Question: Can you provide the account number mentioned in the document?
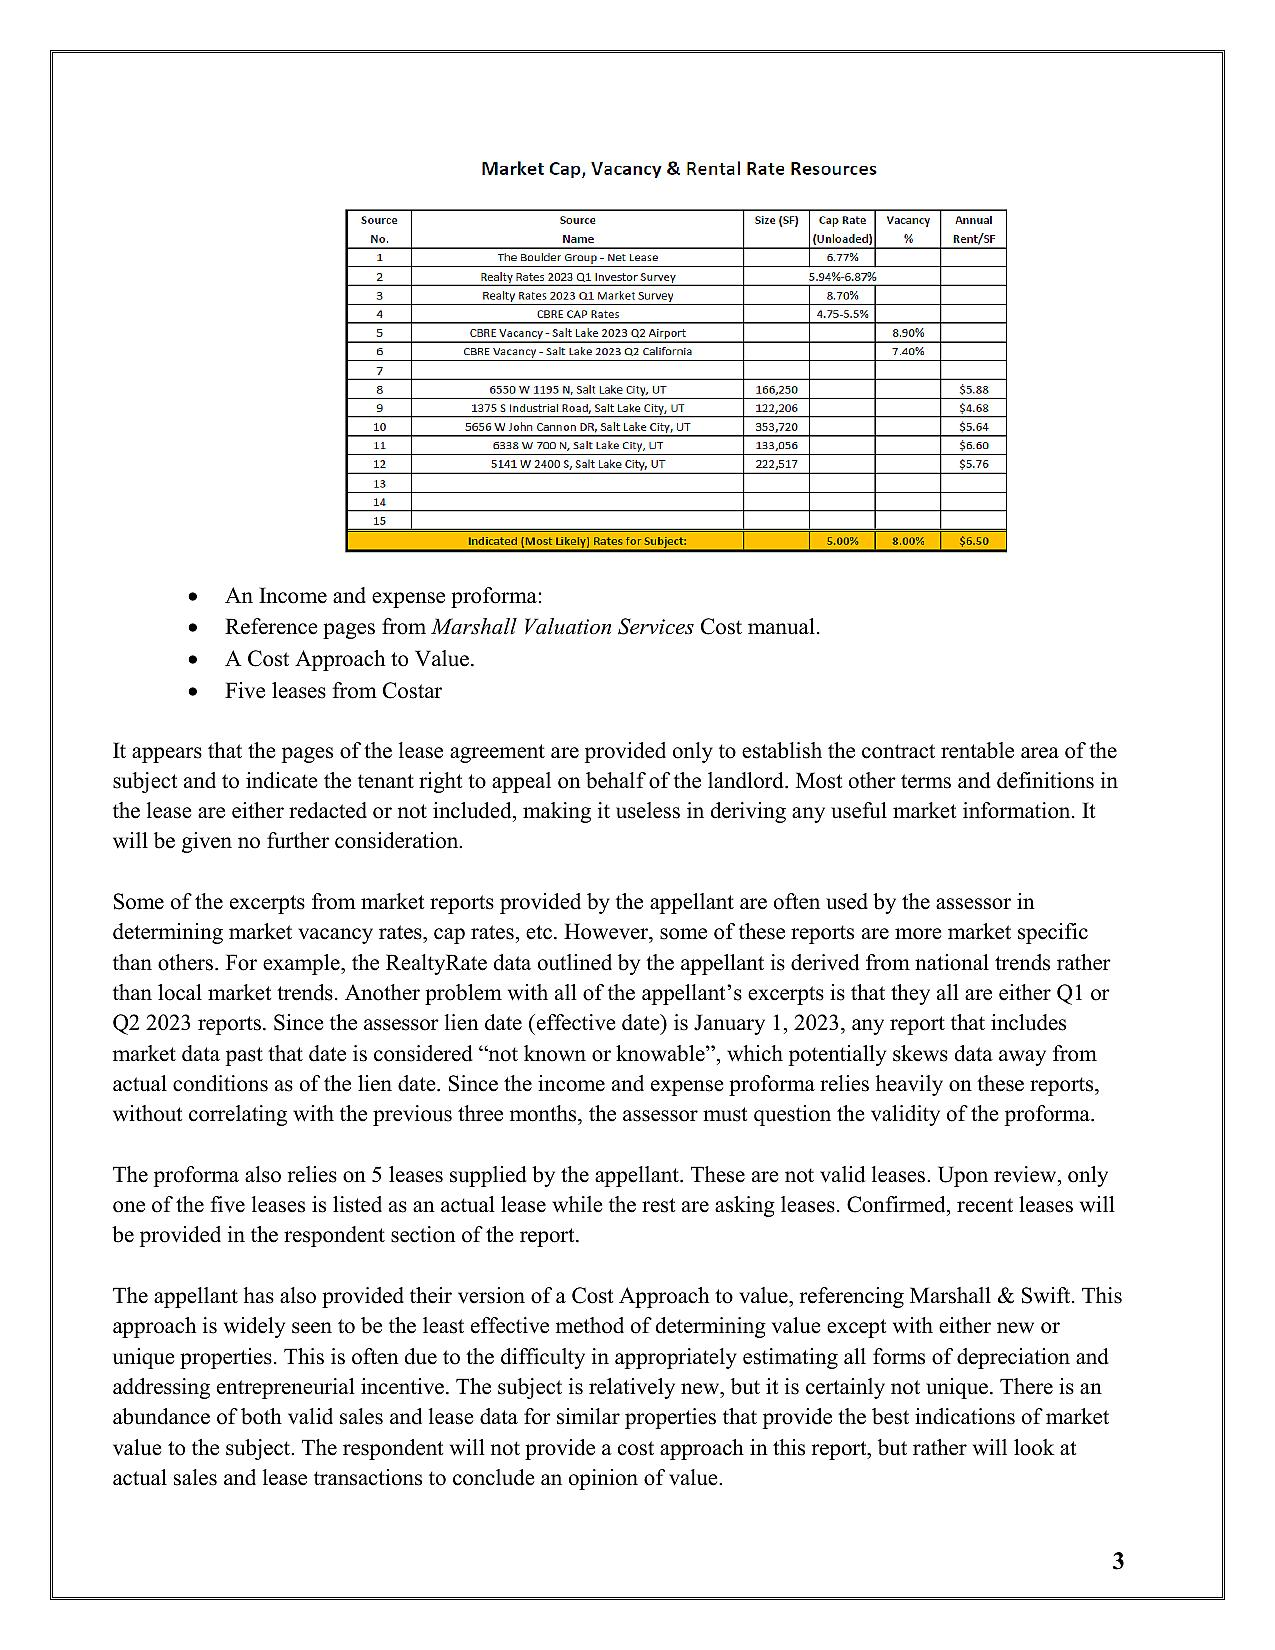
Answer: "222,517"